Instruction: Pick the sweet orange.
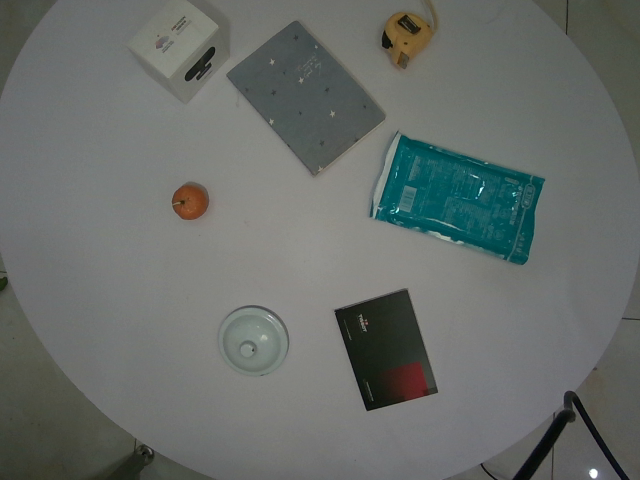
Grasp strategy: vertical